Please extract the written amount, numerical amount, recipient's name, date on the cheque, and the bank's name from the image.
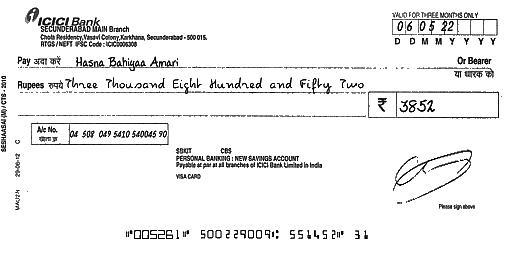
amt_in_words: Three Thousand Eight Hundred and Fifty Two
amt_in_figures: 3852
payee_name: Hasna Bahiyaa Amari
bank_name: ICICI Bank
cheque_date: 06/05/22